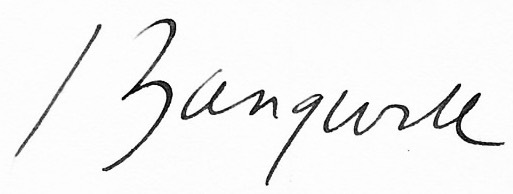
Signature of: israel zangwill